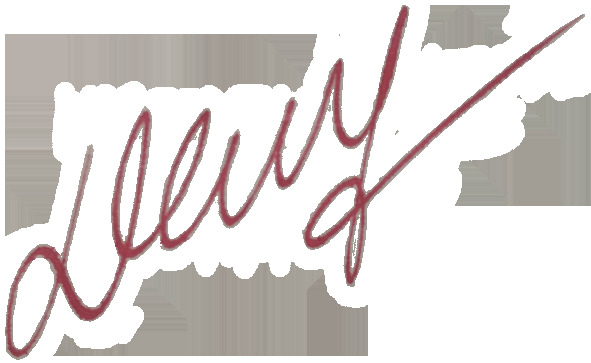
Signature of: nikolai demchenko